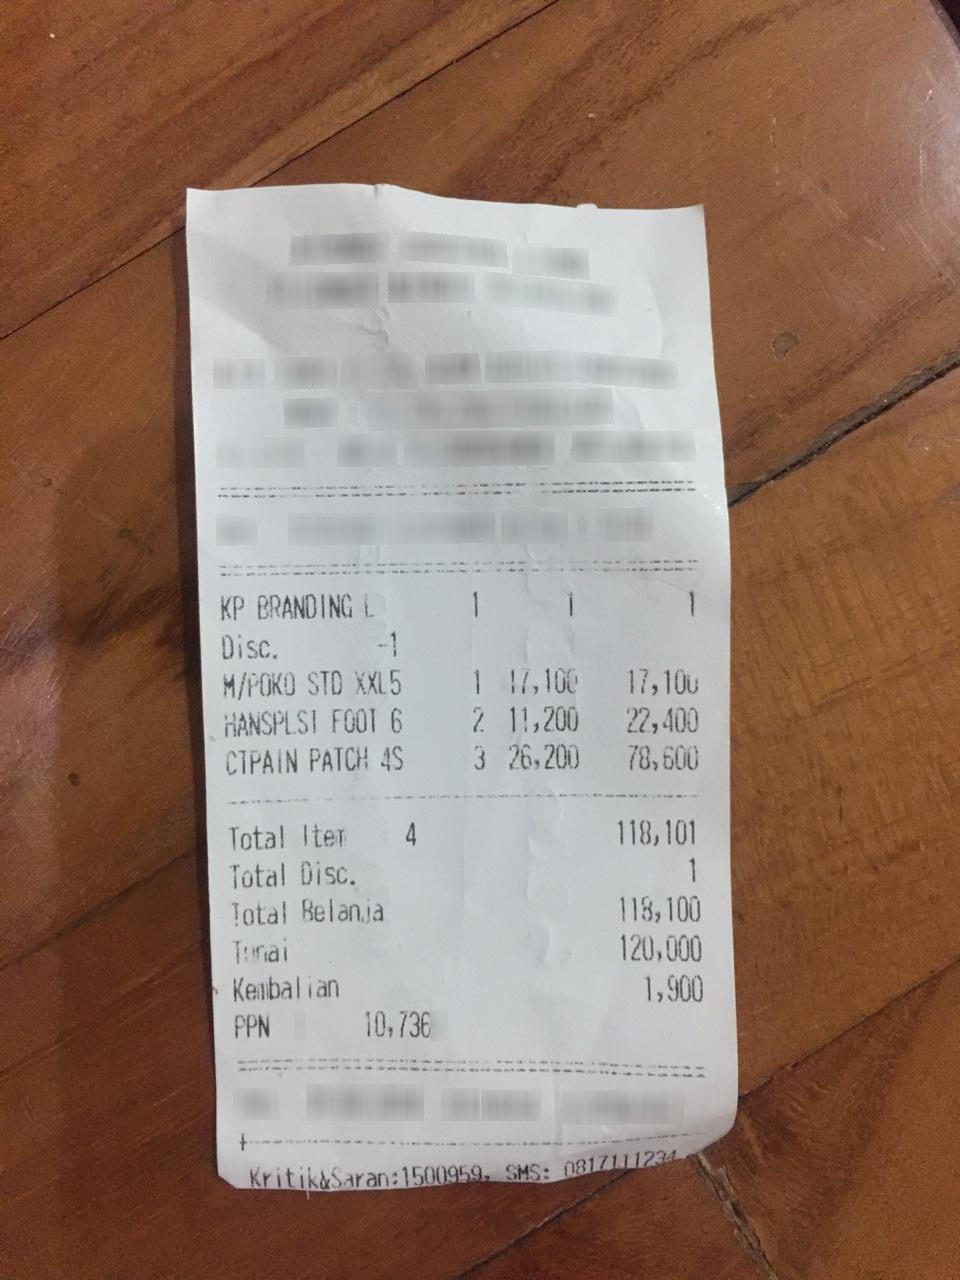
Number of items: 4
Subtotal: 118,101
Tax: 10,736
Total: 118,100
OCR text regions:
text: KP
text: BRANDING
text: L
text: 1
text: 1
text: 1
text: Disc.
text: -1
text: M/POKO
text: STD
text: XXL5
text: 1
text: 17,100
text: 17,100
text: FOOT
text: 6
text: 2
text: 11,200
text: 22,400
text: Total
text: Belanja
text: 118,100
text: Tunai
text: 120,000
text: Kembalian
text: 1,900
text: Total
text: Item
text: 4
text: 118,101
text: Total
text: Disc.
text: 1
text: PPN
text: 10,736
text: CIPAIN
text: PATCH
text: 4S
text: 3
text: 26,200
text: 78,600